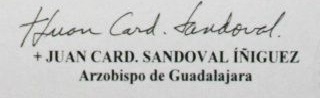
Signature of: juan sandoval íñiguez